Question: How is the history relevant to the case?
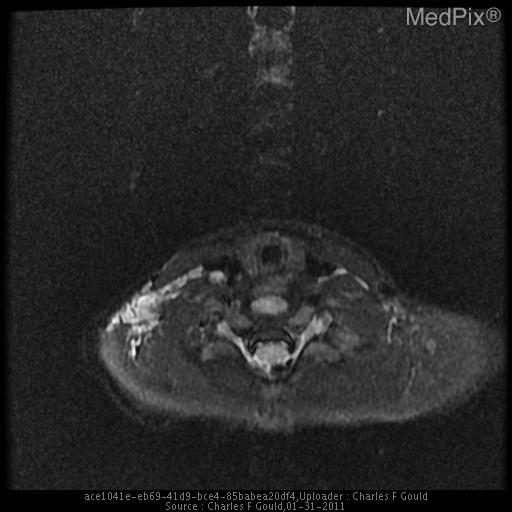
Answer: The patient's history of 15 month old baby girl with enlarging right supraclavicular / shoulder mass. is key in understanding the case.